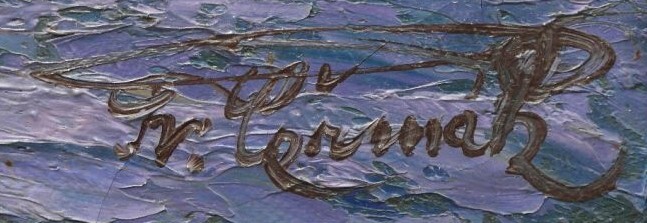
Signature of: františek čermák